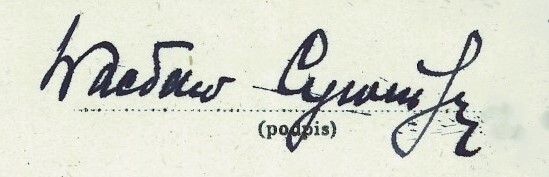
Signature of: q136475746